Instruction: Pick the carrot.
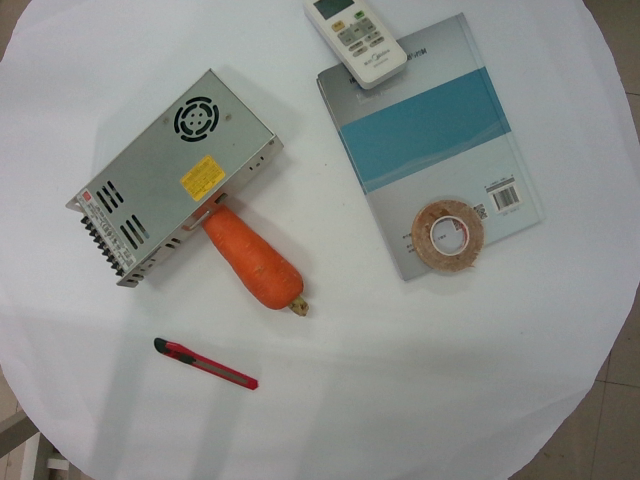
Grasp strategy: vertical